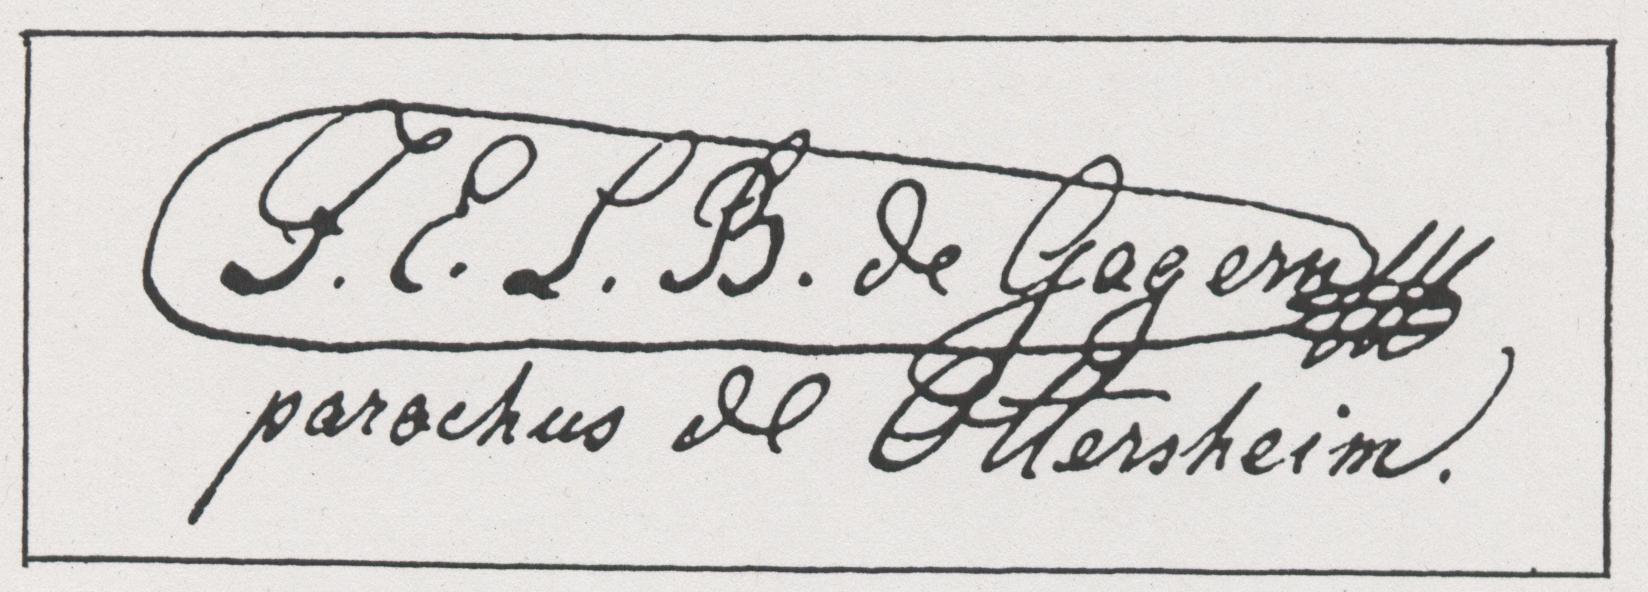
Signature of: ernst von gagern